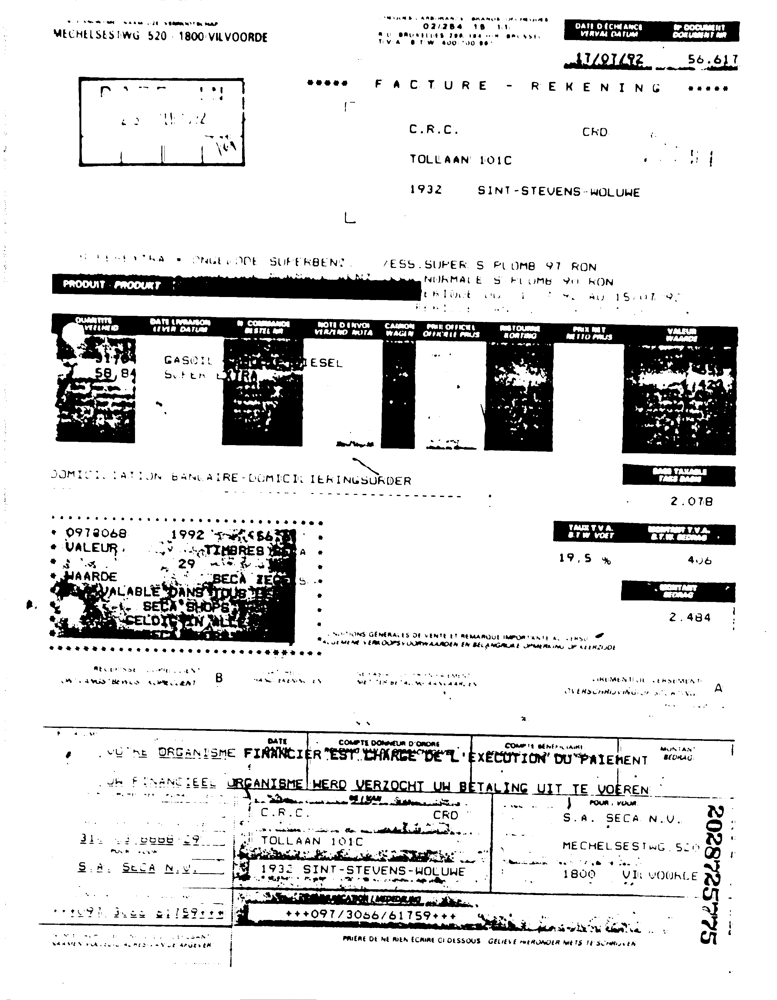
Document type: Invoice